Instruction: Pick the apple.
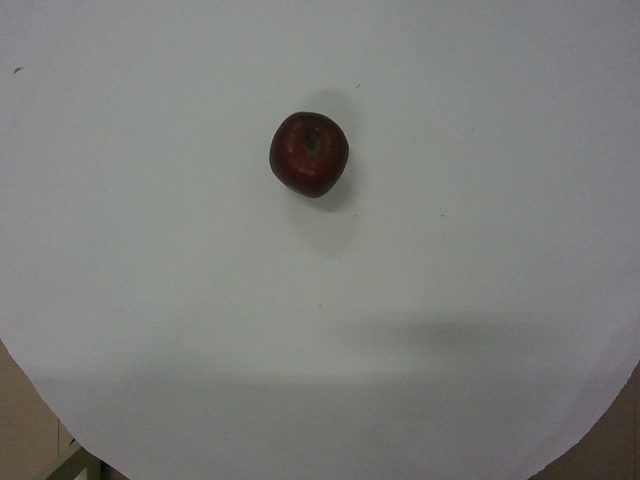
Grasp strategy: vertical